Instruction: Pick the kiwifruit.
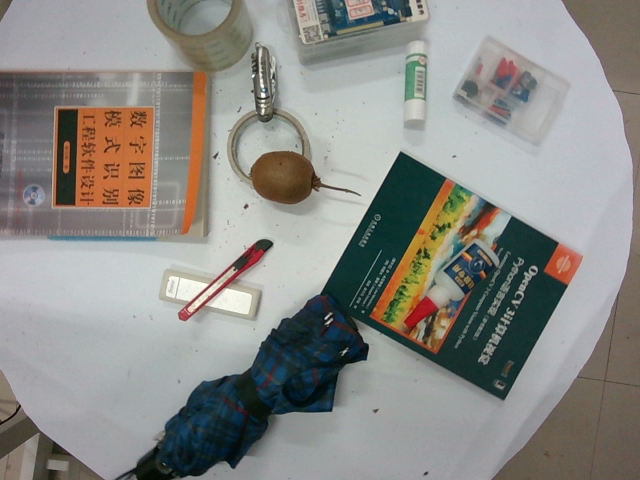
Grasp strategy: vertical